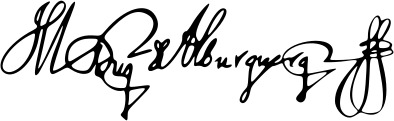
Signature of: francisco fernández de la cueva 10th duke of alburquerque